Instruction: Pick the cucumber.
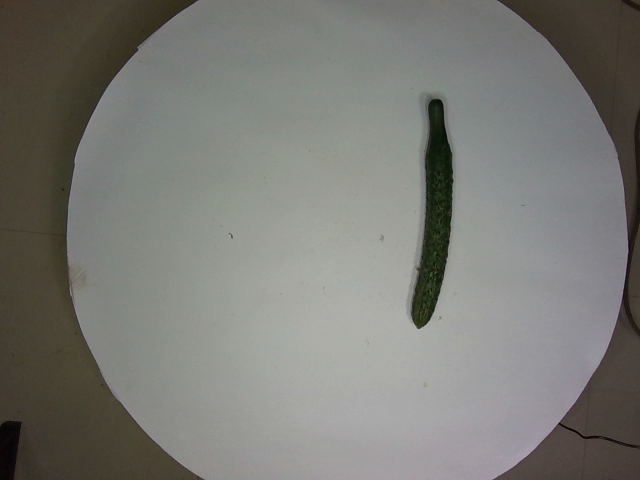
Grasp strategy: vertical